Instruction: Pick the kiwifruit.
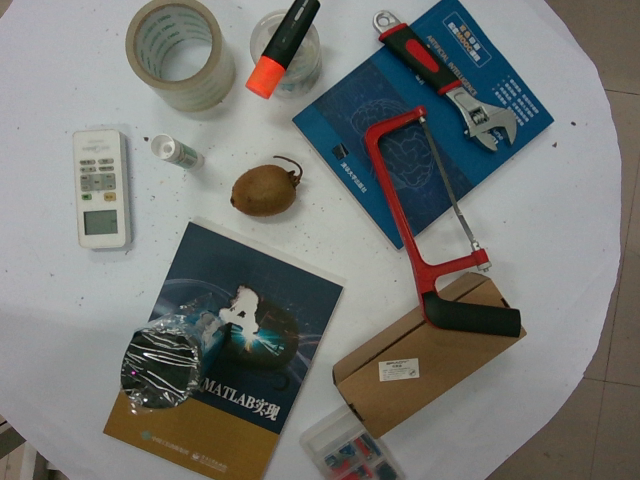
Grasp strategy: vertical